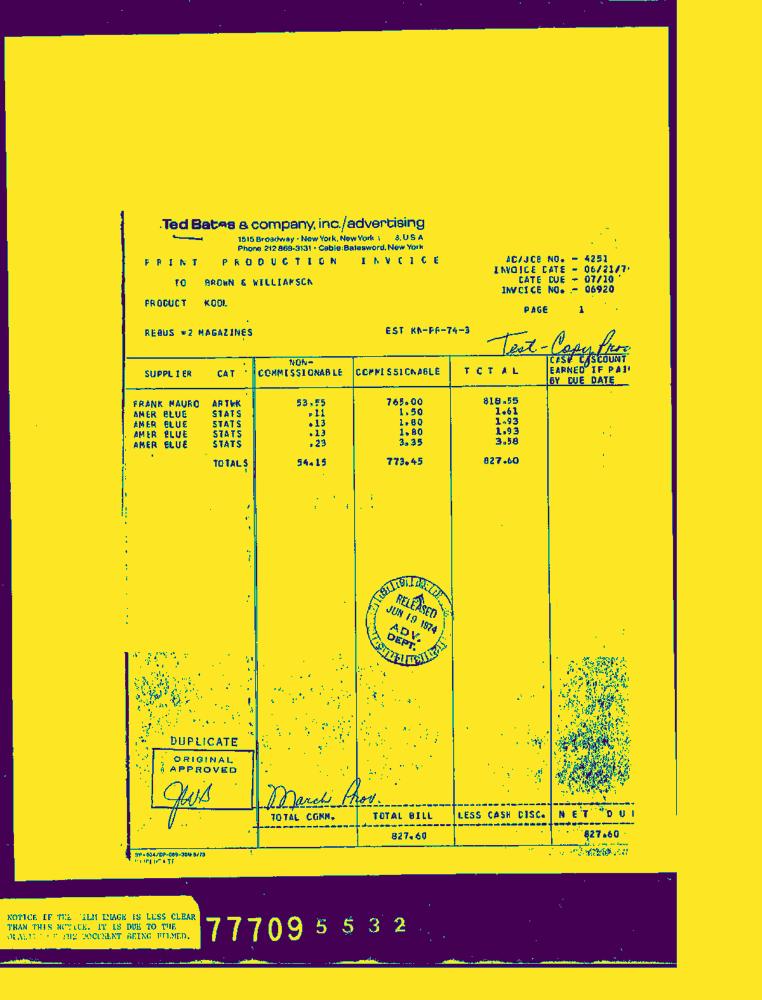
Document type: Invoice-Doc